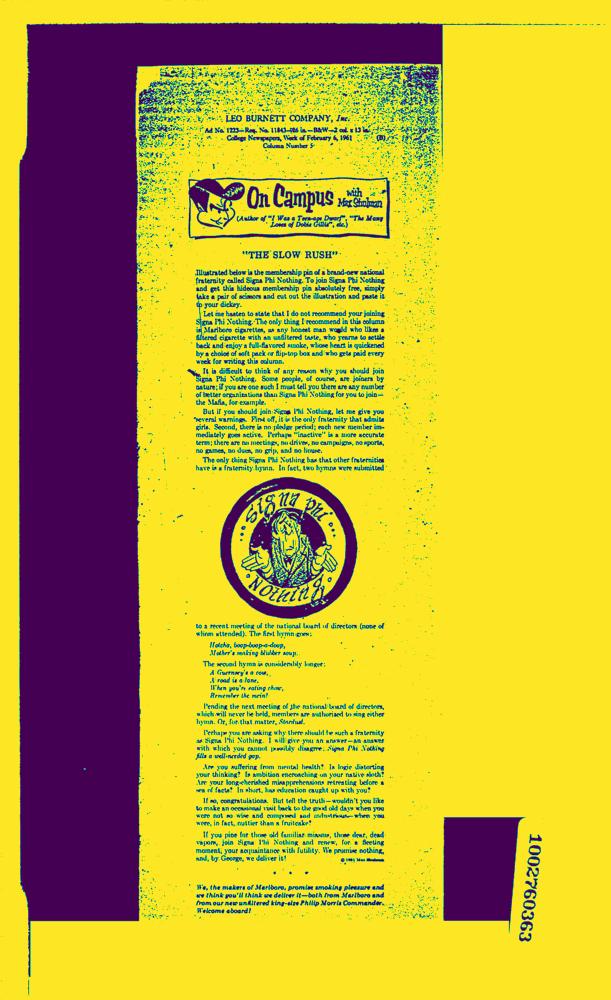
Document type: News-Article